Question: What is the suspected problem?
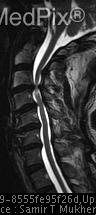
Answer: The findings suggest •  MR Brain - Sagittal T1 image w/o contrast demonstrates normal brain parenchyma with apparent tapering of the spinal cord at the C3-C4 level.
•  MR c-spine - Sagittal T2 FRFSE image w/o contrast demonstrates diffuse disk desiccation at all levels with posterior projecting disk material at C3-C4 level causing cord impingement and severe central canal narrowing.
•  MR c-spine - Axial T2 FRFSE image w/o contrast at the C3-C4 level demonstrates posterior disk bulge, eccentric to the right with superimposed uncovertebral spurring causing mass impression and effacement of the ventral thecal sac and cord, resulting in severe central canal stenosis.. Axial section at the C3-C4 level demonstrates posterior disk bulge, eccentric to the right with superimposed uncovertebral spurring causing mass impression and effacement of the ventral thecal sac and cord, resulting in severe central canal stenosis.. The patient might have a history of 57 year old man with 4 weeks of gradually progressive right lower extremity weakness and gait instability, now acutely worsening..